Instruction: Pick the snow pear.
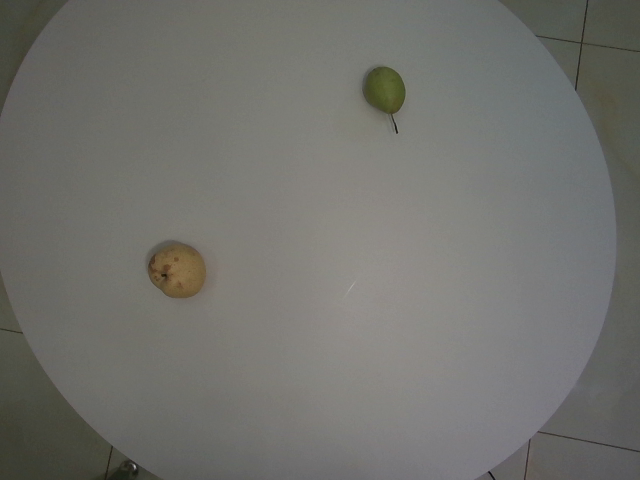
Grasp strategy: vertical